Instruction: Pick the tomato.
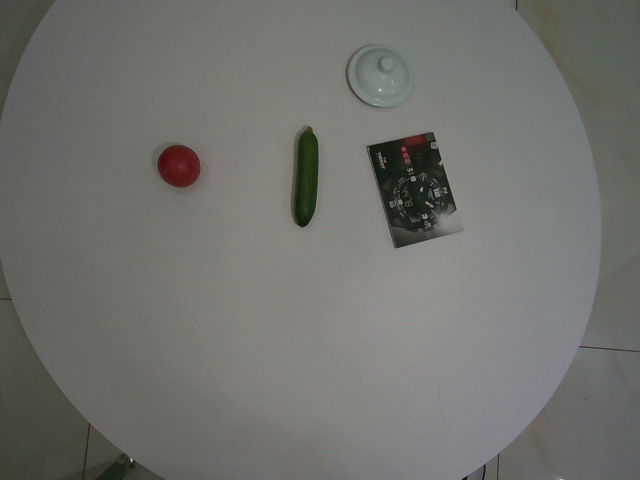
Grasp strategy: vertical